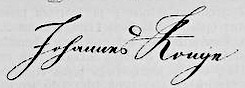
Signature of: johannes ronge